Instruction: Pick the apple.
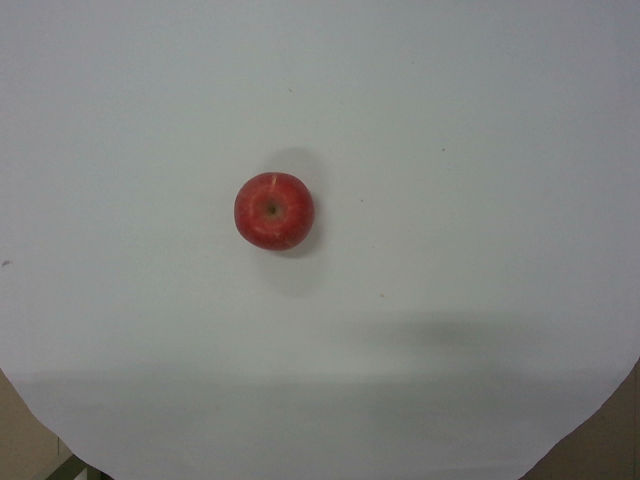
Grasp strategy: vertical